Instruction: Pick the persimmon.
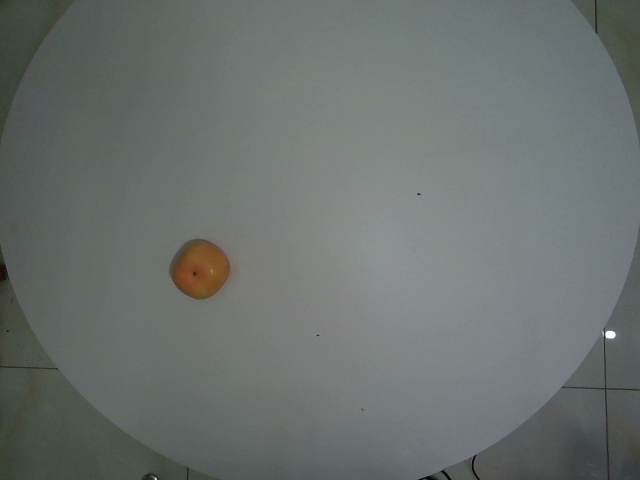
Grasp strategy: vertical